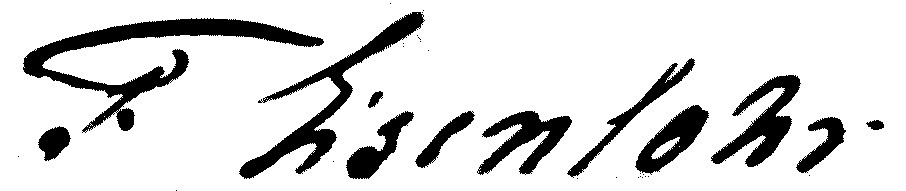
Signature of: friedrich eisenlohr